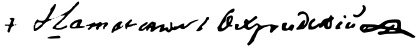
Signature of: nathanael of ohrid